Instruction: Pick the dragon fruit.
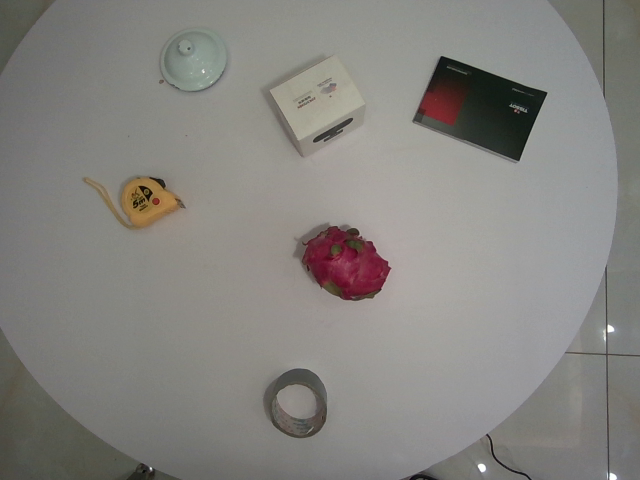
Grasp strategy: vertical